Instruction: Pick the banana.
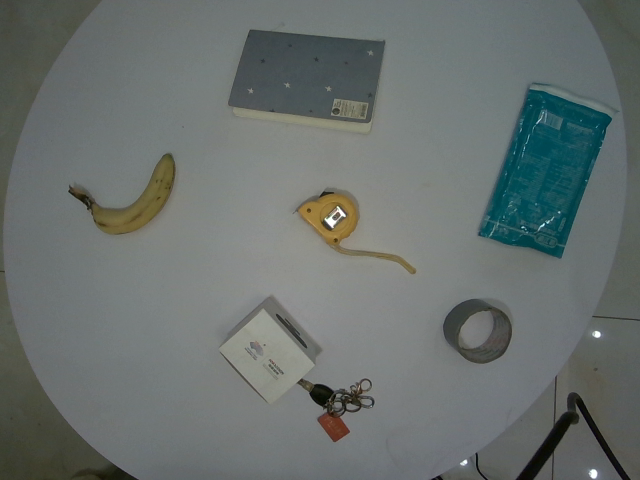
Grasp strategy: vertical